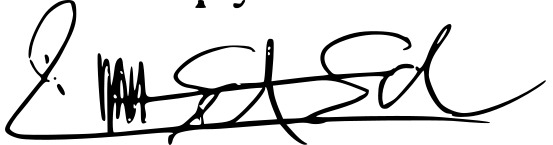
Signature of: abdirashid yusuf jibril